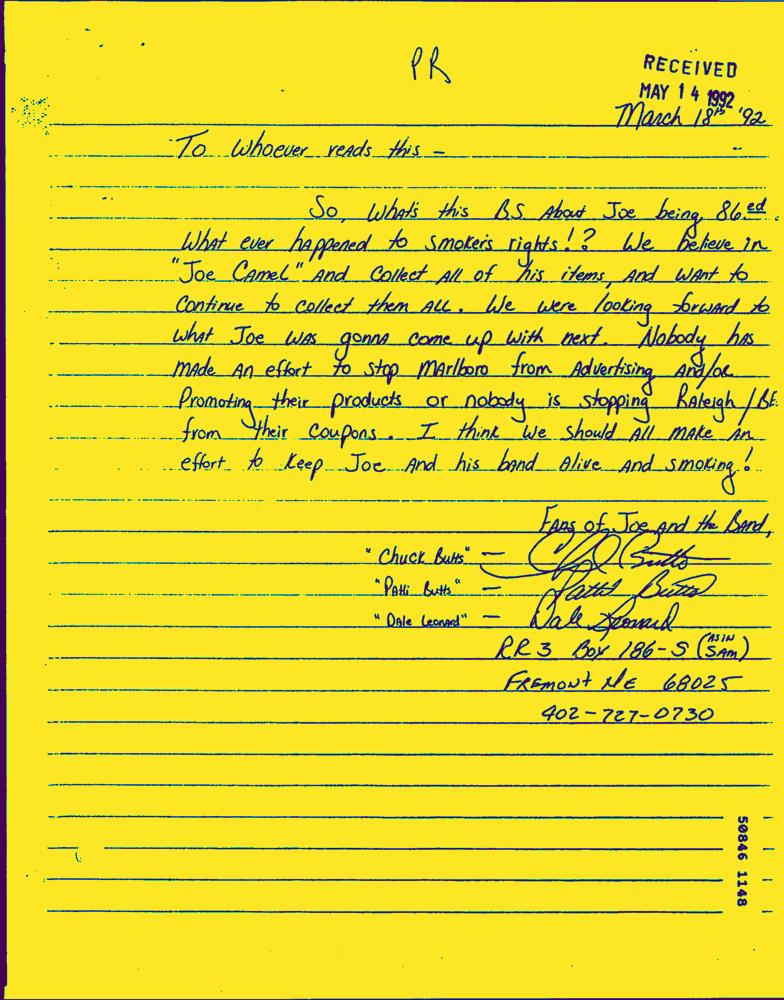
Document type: Hand-Written